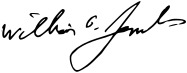
Signature of: william platt jencks